Question: What is the main concern?
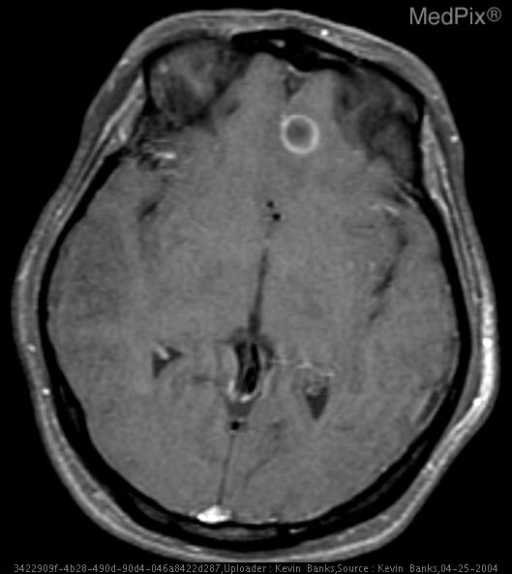
Answer: The findings suggest CT and MR evaluation of the brain demonstrated multiple well-defined cystic lesions in the brain parenchyma and subarachnoid spaces. All lesions were approximately 1cm in size and several appeared to have a small internal nodule. Only one of the lesions (an intra-axial cyst in the frontal lobe) demonstrated any surrounding edema.. Axial post-contrast T1 weighted image with fat saturation technique shows rim enhancement of the intraparenchymal lesion in the left frontal lobe.. The patient might have a history of A 35 year-old Hispanic female with no significant past medical history presented with new onset of seizures..